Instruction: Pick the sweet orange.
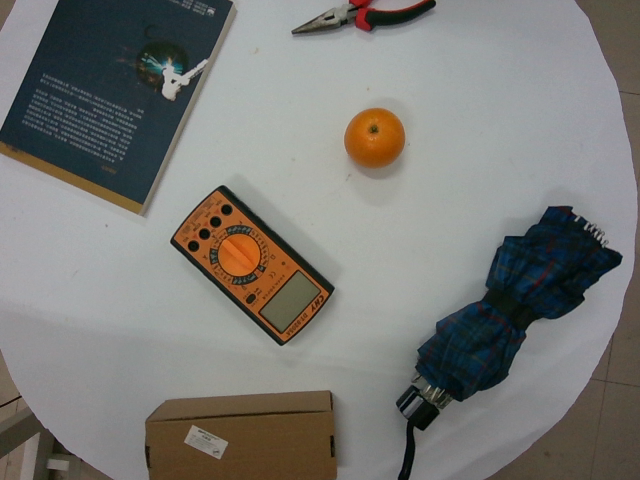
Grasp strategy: vertical